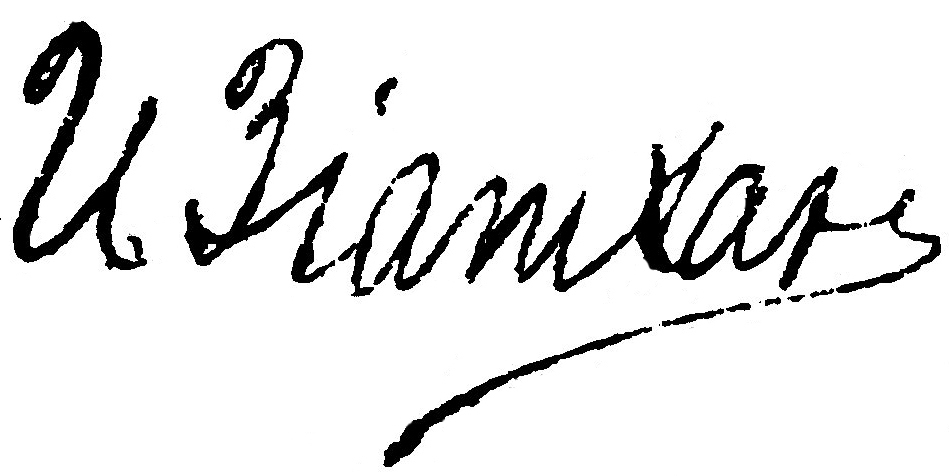
Signature of: ismail khan ziyadkhanov